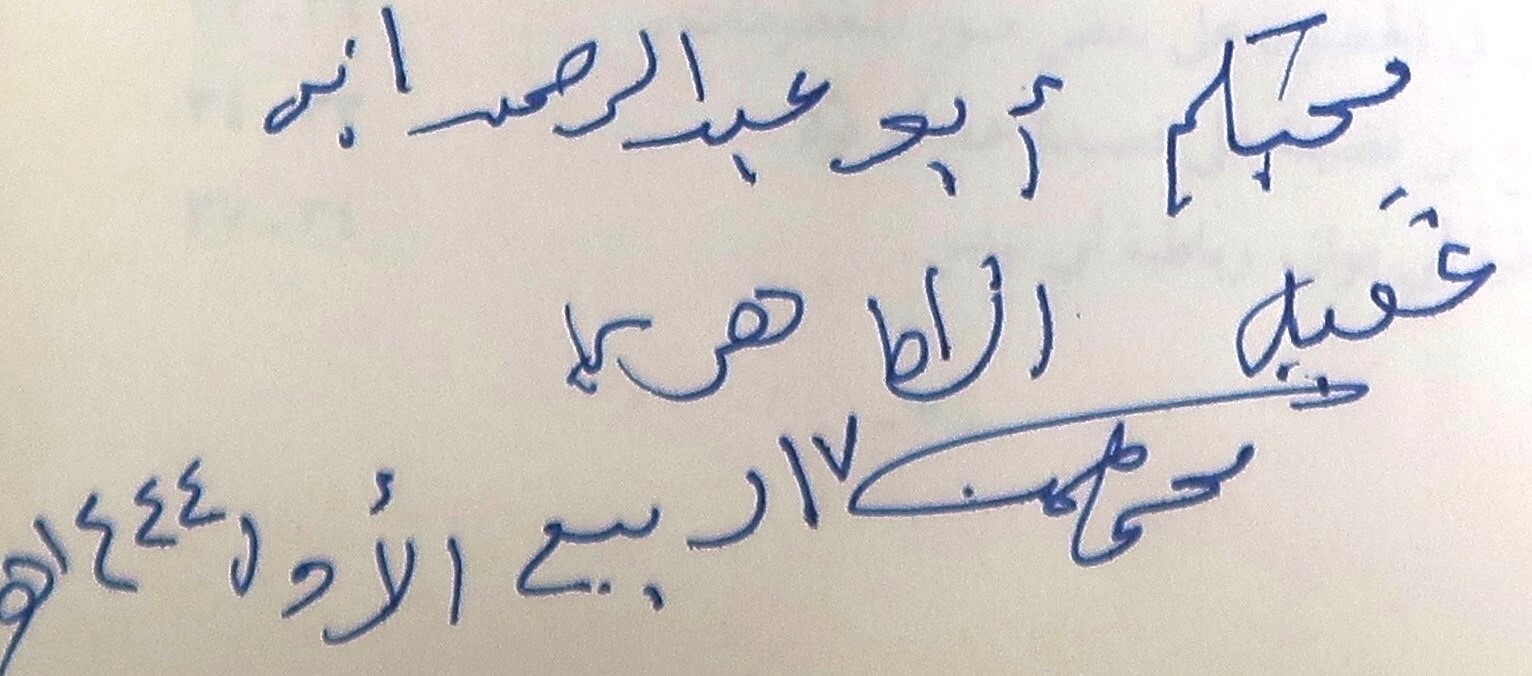
Signature of: abū ʿabd al raḥmān ibn ʿaqīl